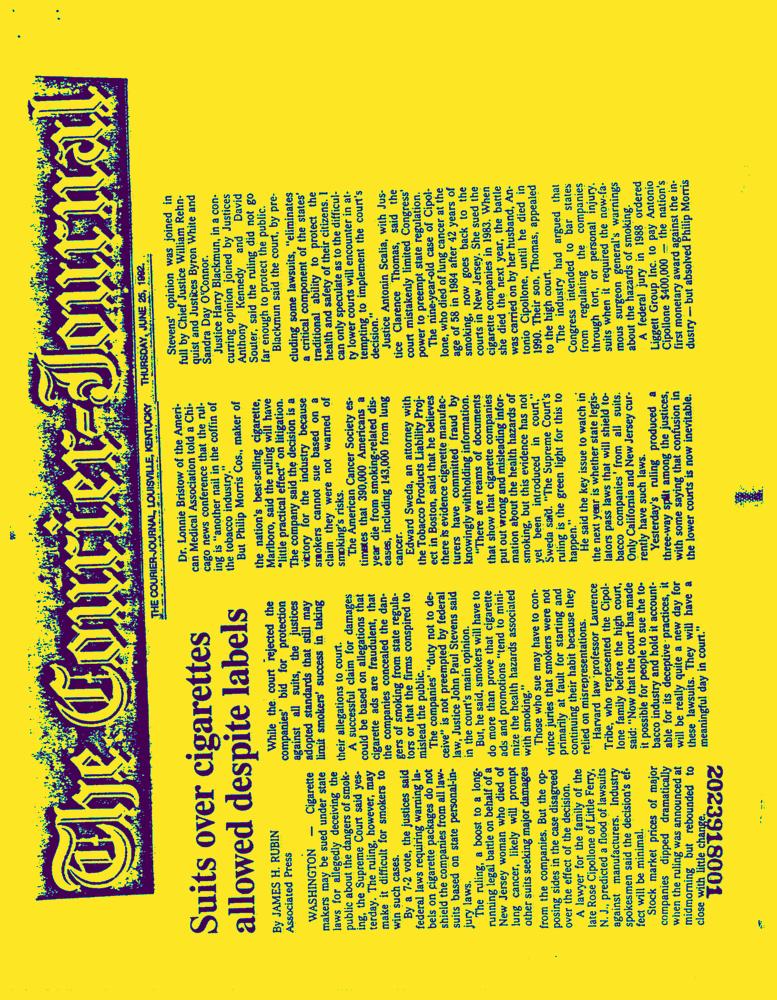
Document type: News-Article